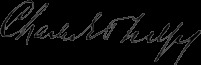
Signature of: charles e phelps